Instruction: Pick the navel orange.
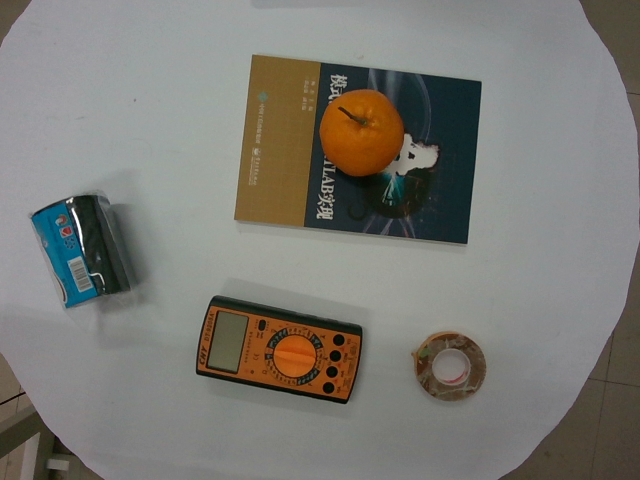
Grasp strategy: vertical